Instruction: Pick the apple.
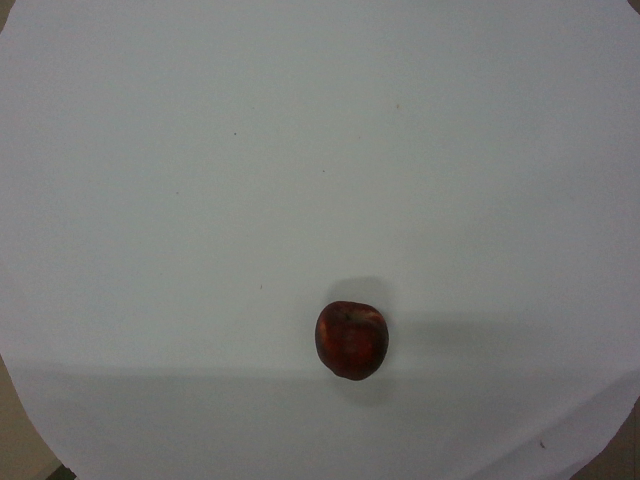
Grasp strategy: vertical